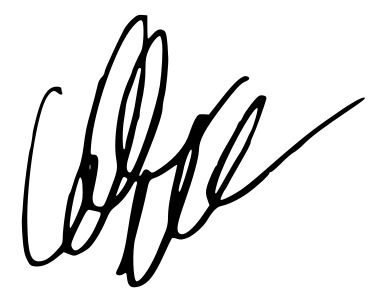
Signature of: cillian murphy